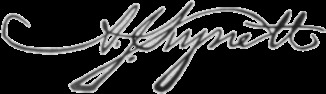
Signature of: alpha jefferson kynett